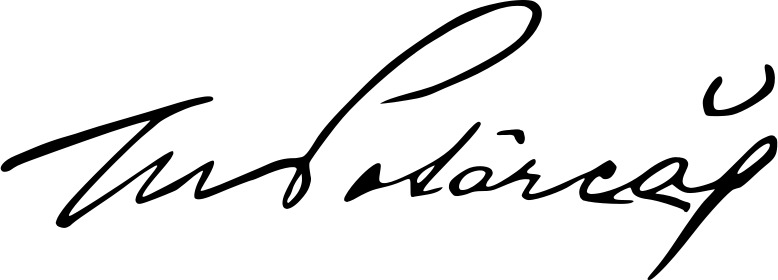
Signature of: virgil potârcă